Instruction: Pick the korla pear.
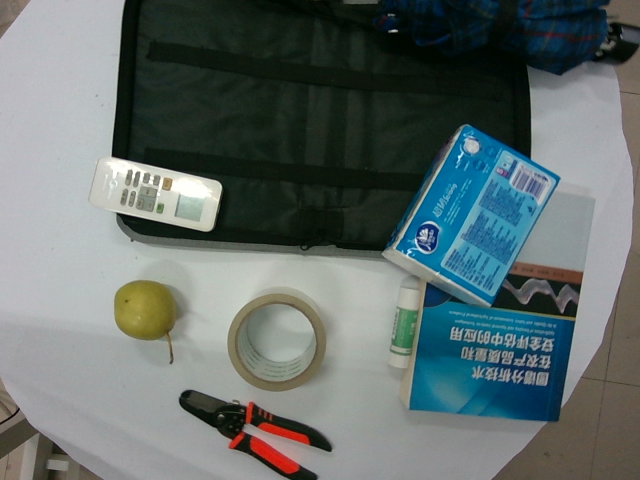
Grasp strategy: vertical